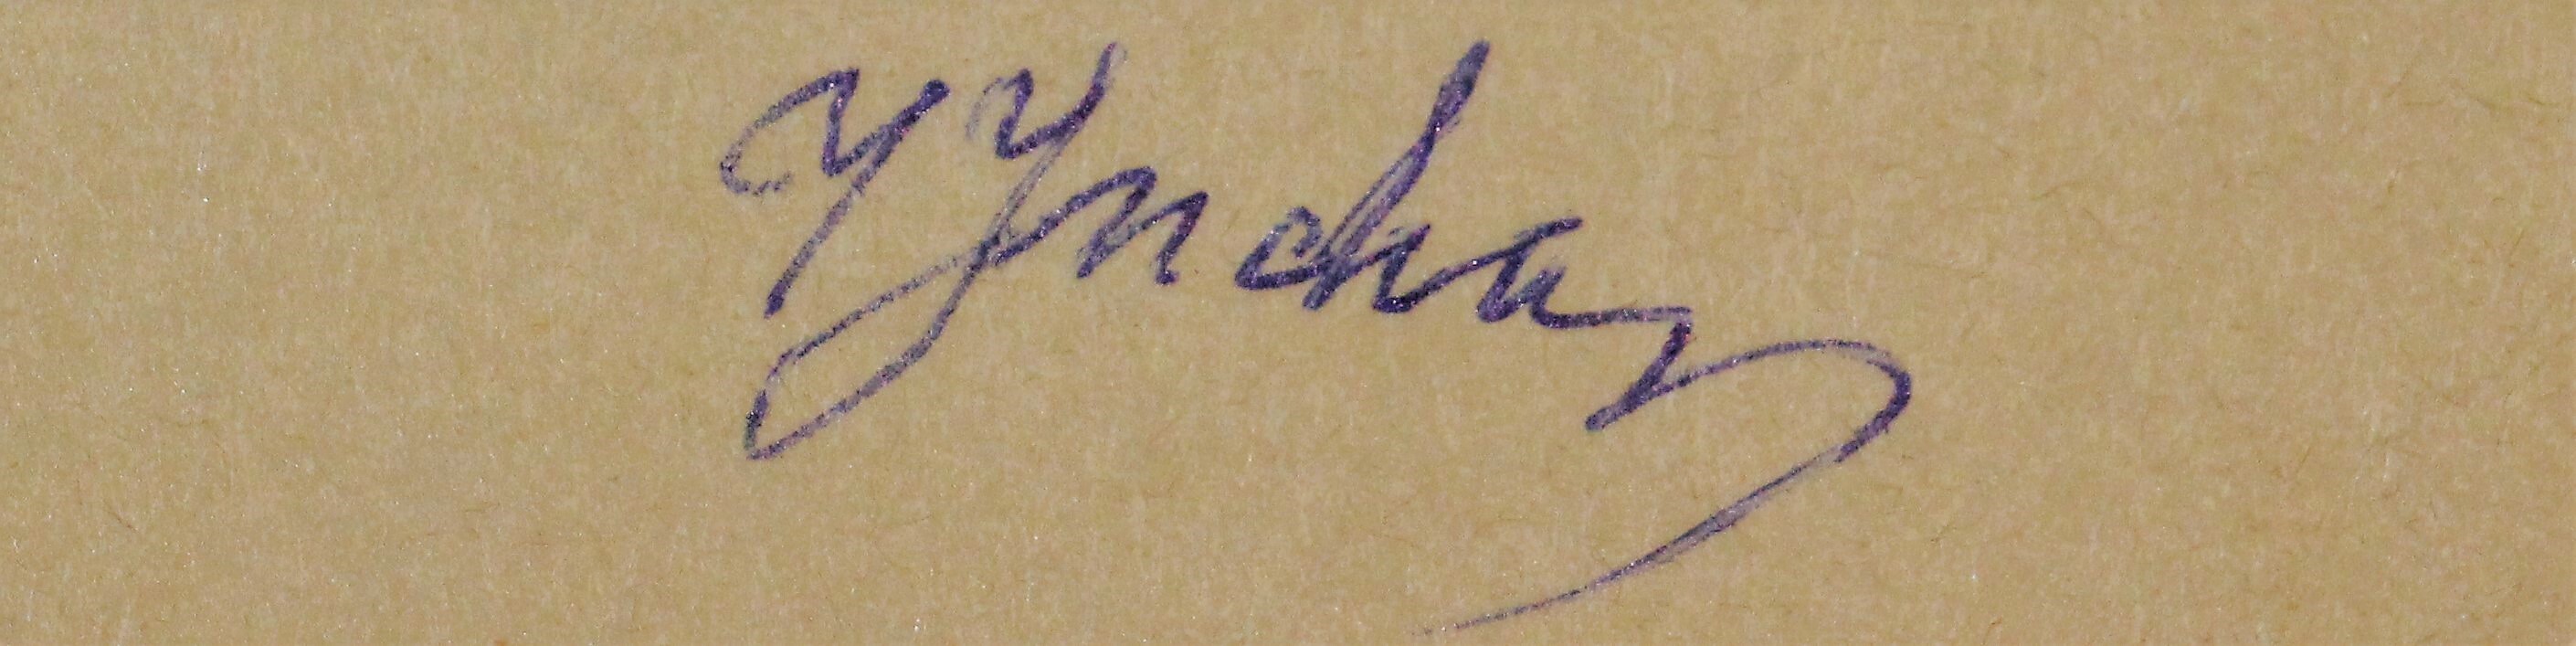
Signature of: józef jucha